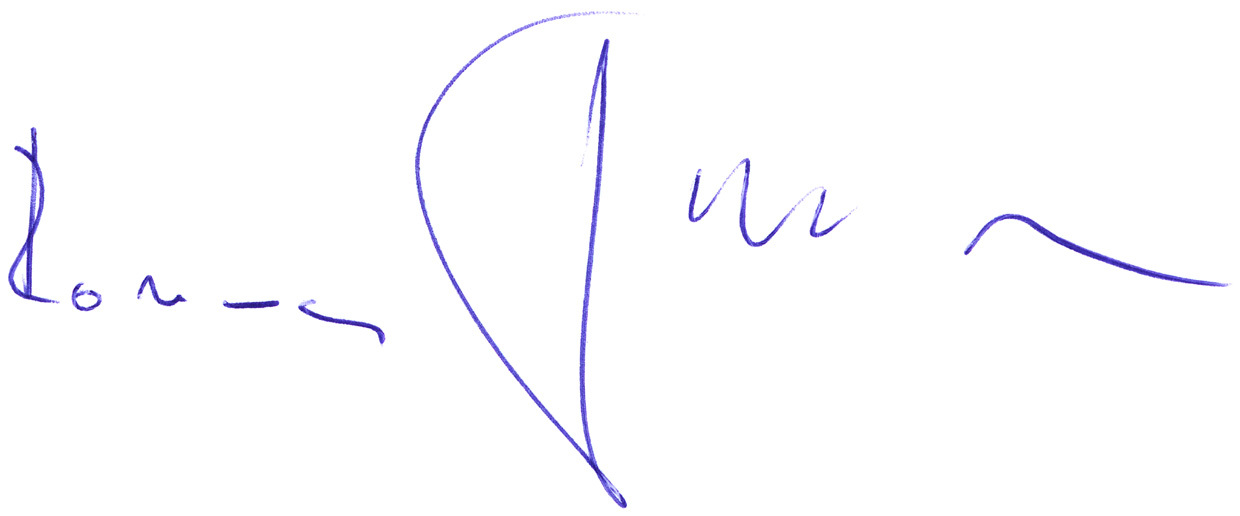
Signature of: roman ludva